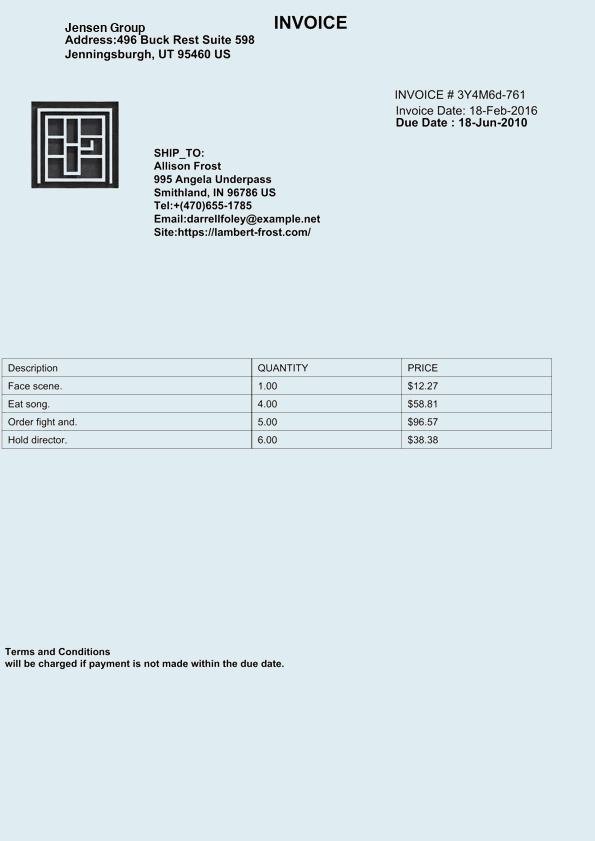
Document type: Invoice